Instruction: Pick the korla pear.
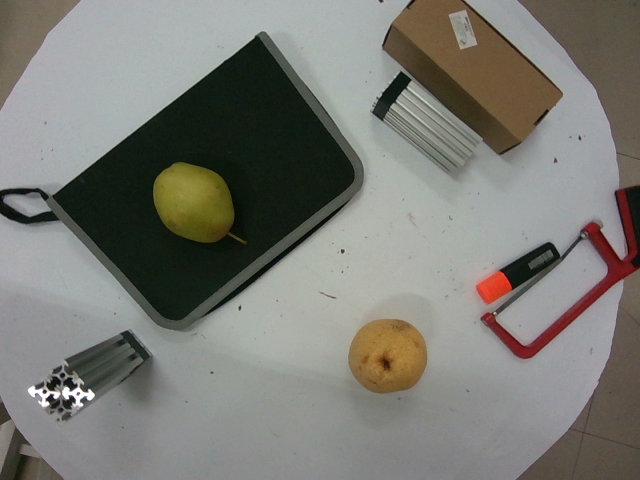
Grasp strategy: vertical